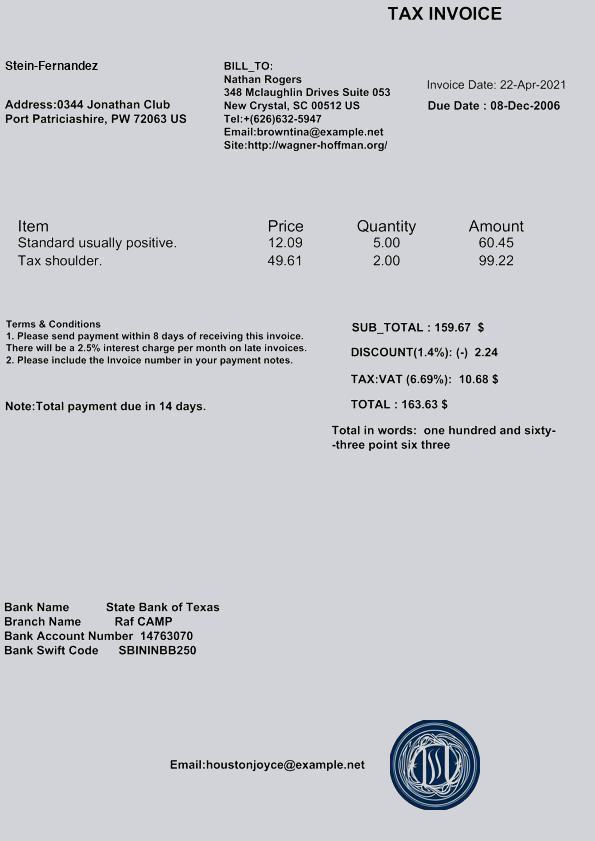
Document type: Invoice